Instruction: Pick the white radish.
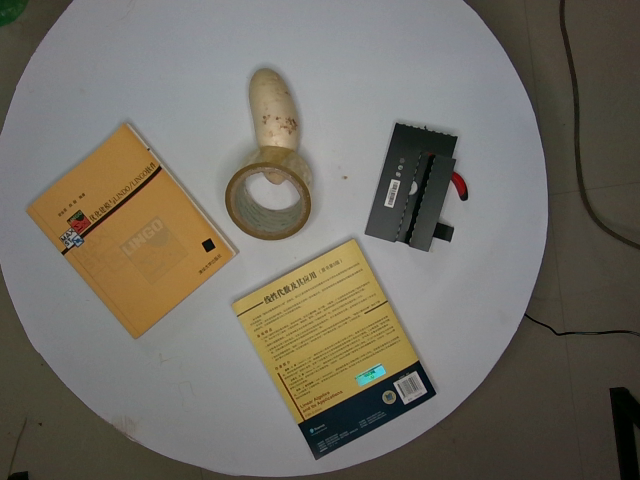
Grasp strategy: vertical